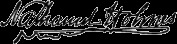
Signature of: nathaniel holmes